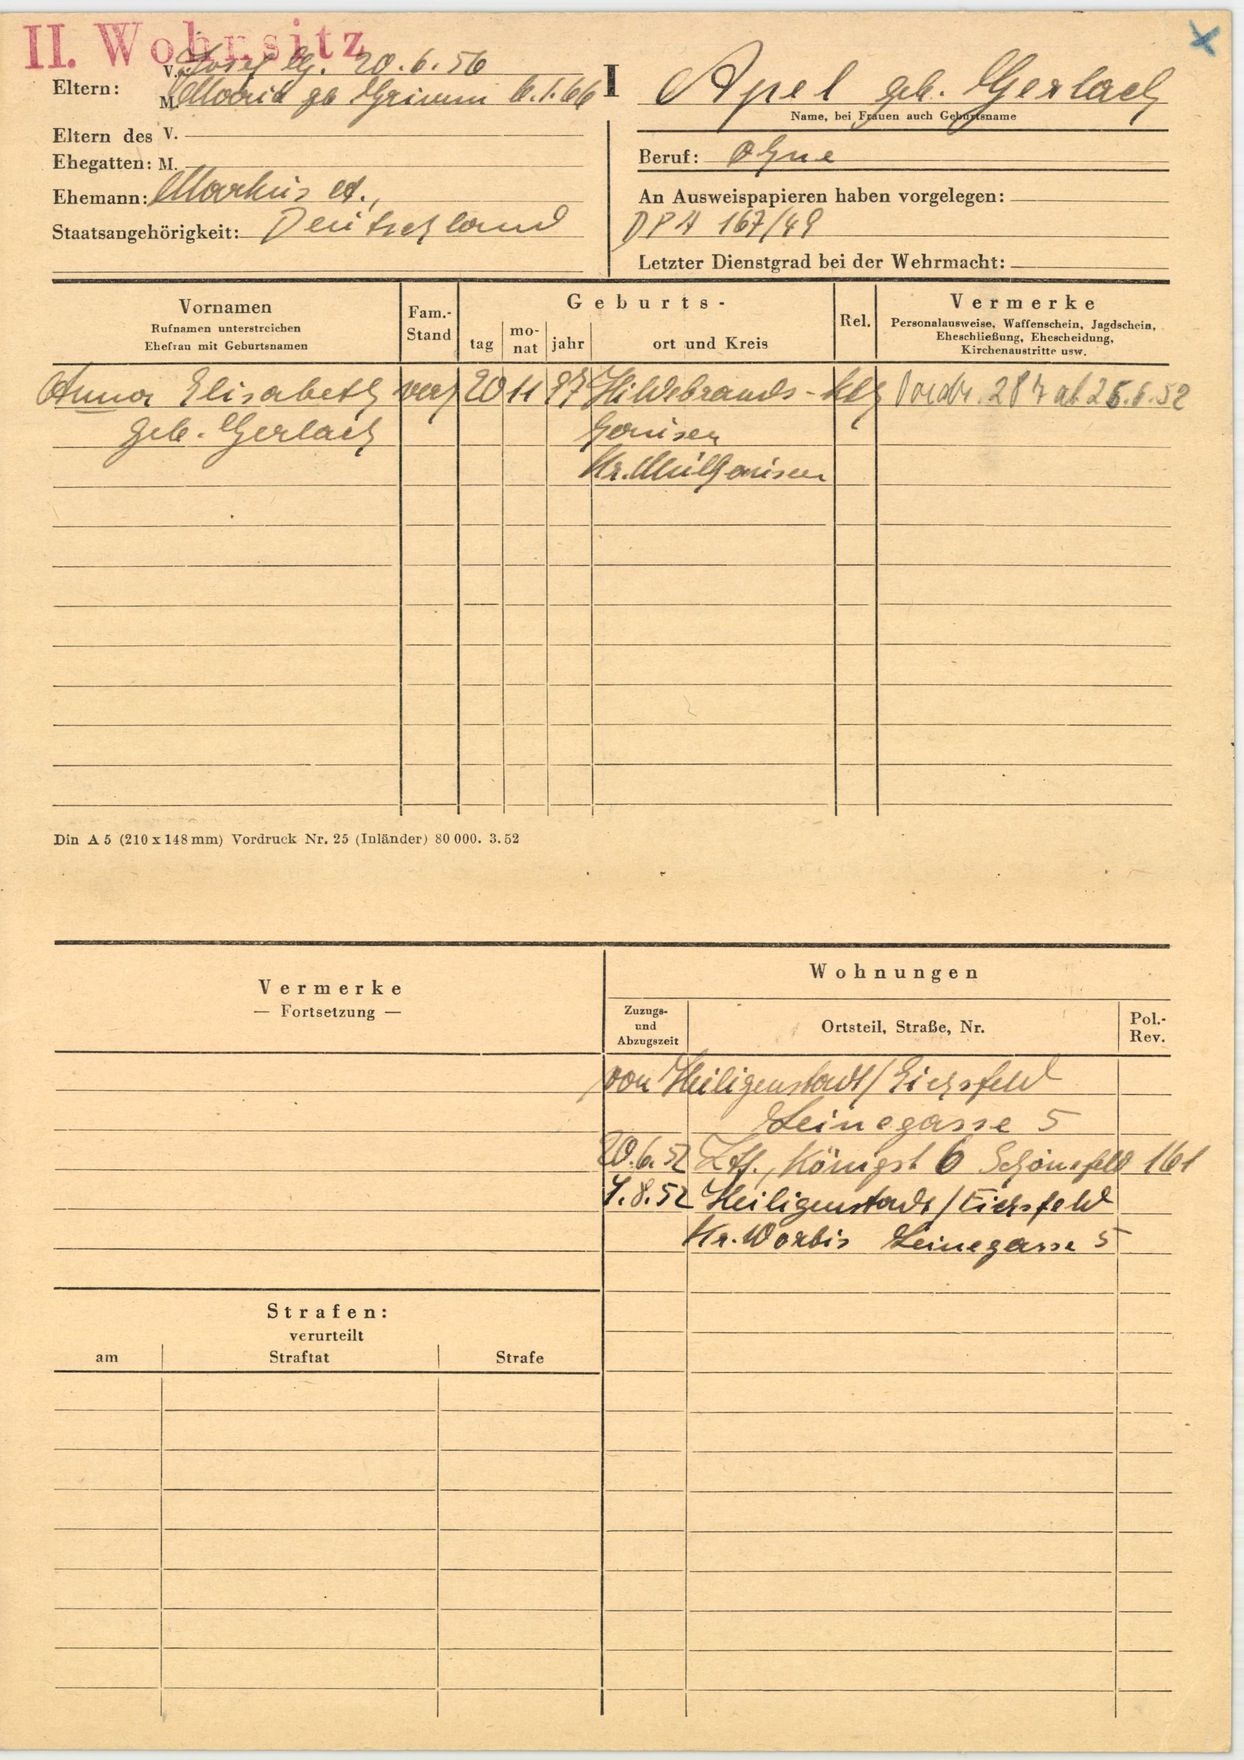
Apel geb. Gerlach